Question: What was observed in the imaging?
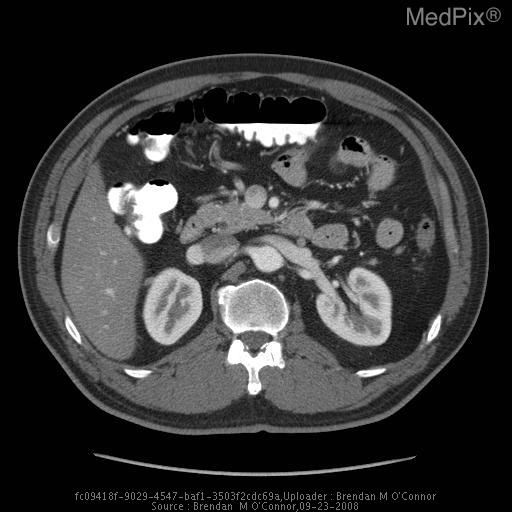
Answer: The imaging shows Exophytic mass off inferior pole of left kidney.  The solid, heterogenous mass measures 2.7 cm in diameter and disturbs the renal contour.  The remainder of the left and right kidneys is normal.  No renal vein or inferior vena cava thromboses are present.  There is no adenopathy. Axial image at the level of the left renal vein demonstrates no venous thrombosis or adenopathy..